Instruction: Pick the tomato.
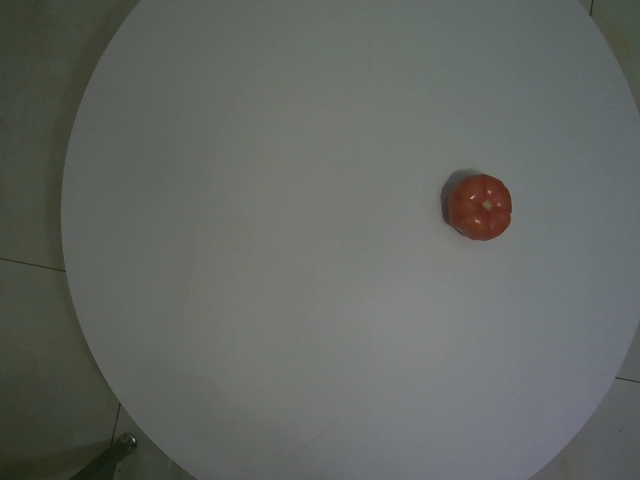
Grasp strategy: vertical